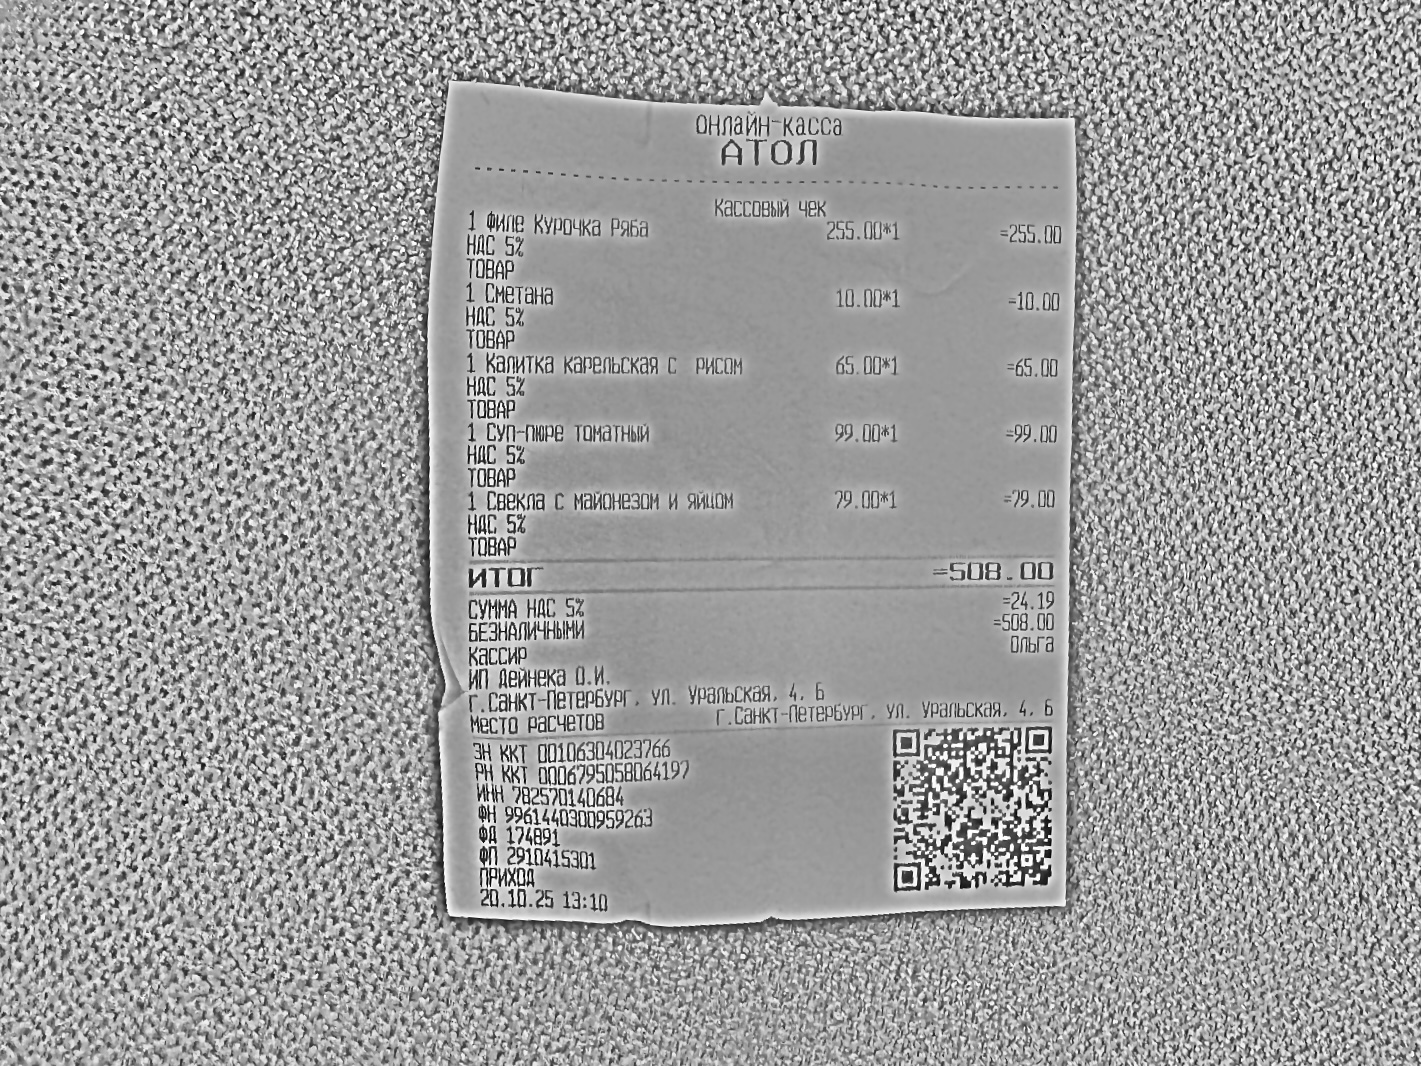
Продавец: ИП Дейнека О.И.
ИНН: 782570140684
Дата: 20.10.25
Товары: 1 Филе Курочка Ряба; 1 Сметана; 1 Калитка карельская с рисом; 1 Суп-пюре томатный; 1 Свекла с майонезом и яйцом
Количество: 1; 1; 1; 1; 1
Цена: 255.00; 10.00; 65.00; 99.00; 79.00
Сумма: 255.00; 10.00; 65.00; 99.00; 79.00
Итого: 508.00